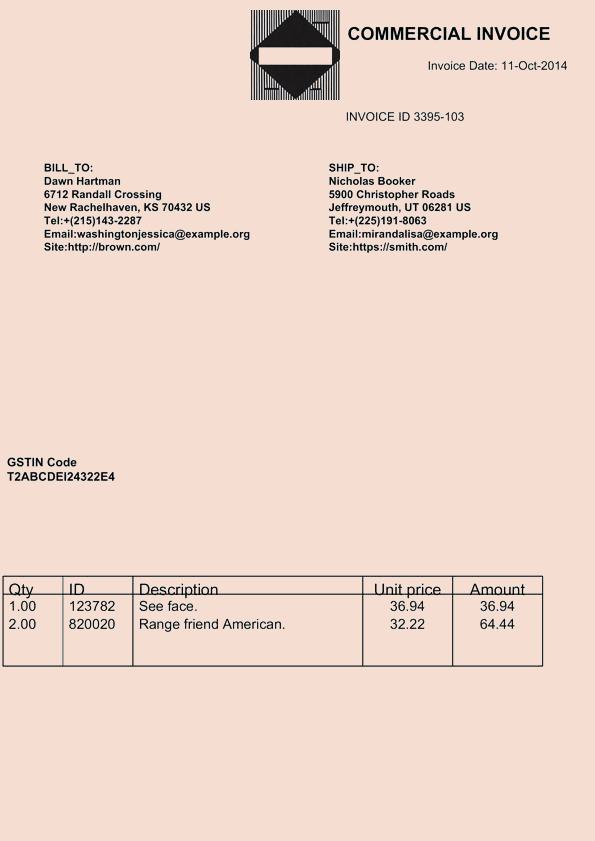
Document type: Invoice